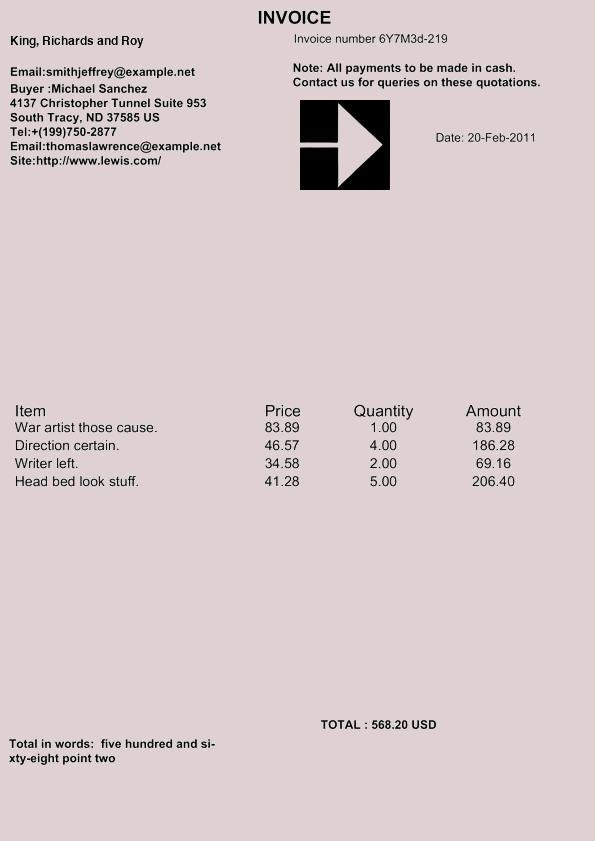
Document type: Invoice